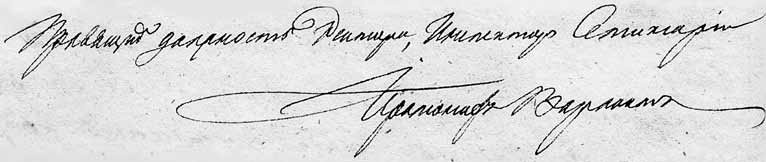
Signature of: varlaam